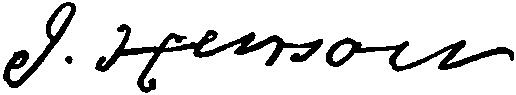
Signature of: josiah henson